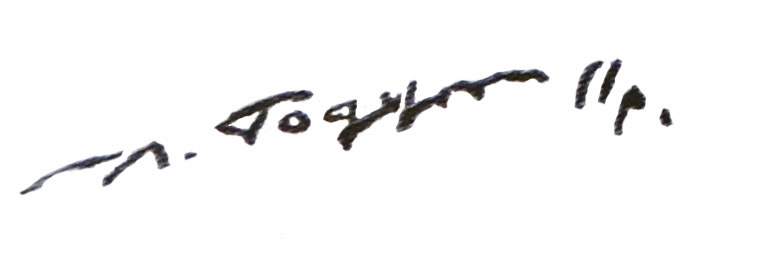
Signature of: q44058641